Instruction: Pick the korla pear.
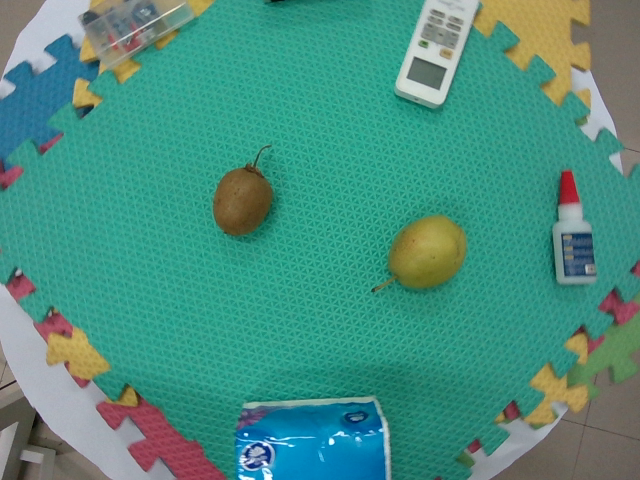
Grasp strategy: vertical